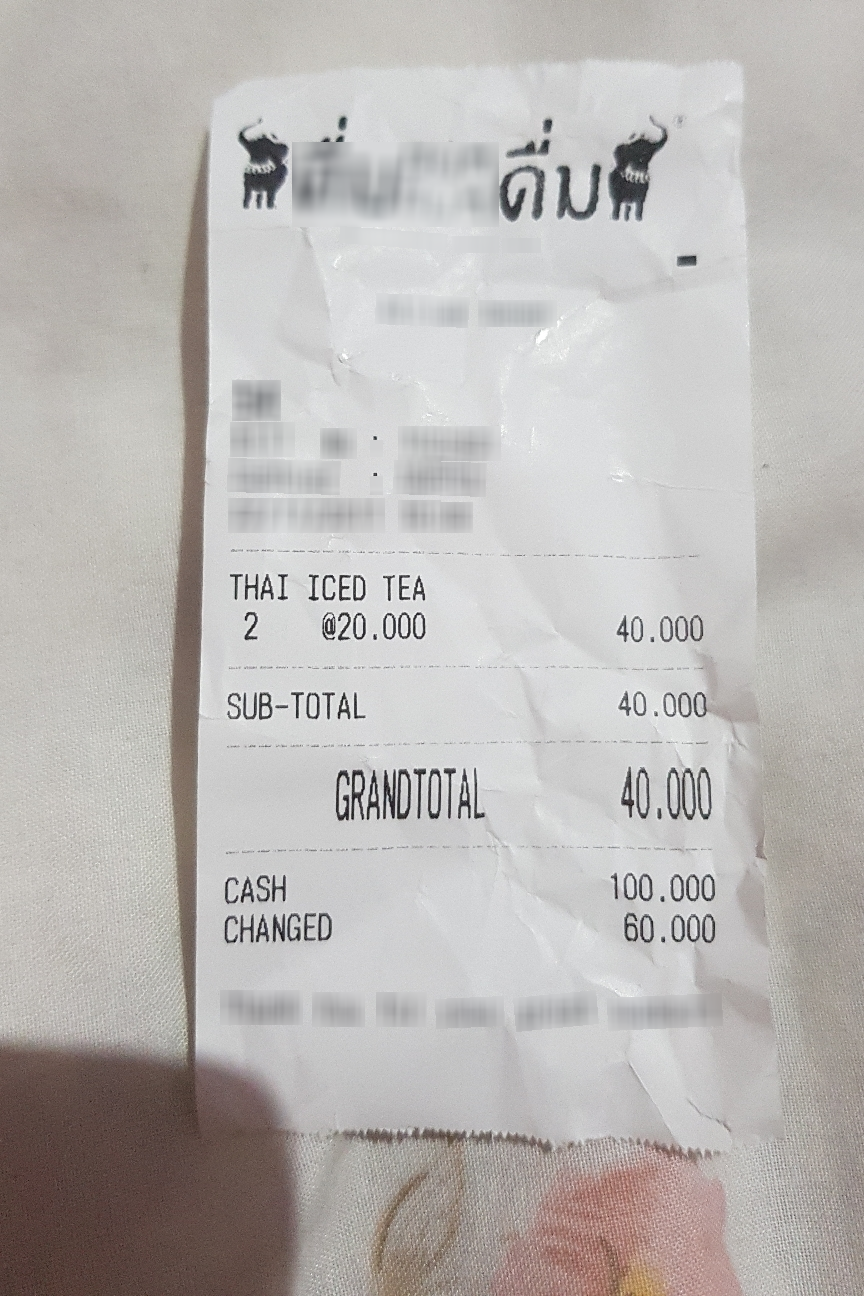
Number of items: 4
Subtotal: 40.000
Total: 40.000
OCR text regions:
text: SUB-TOTAL
text: 40.000
text: GRANDTOTAL
text: 40.000
text: CASH
text: 100.000
text: CHANGED
text: 60.000
text: THAI
text: ICED
text: TEA
text: 2
text: @20.000
text: 40.000